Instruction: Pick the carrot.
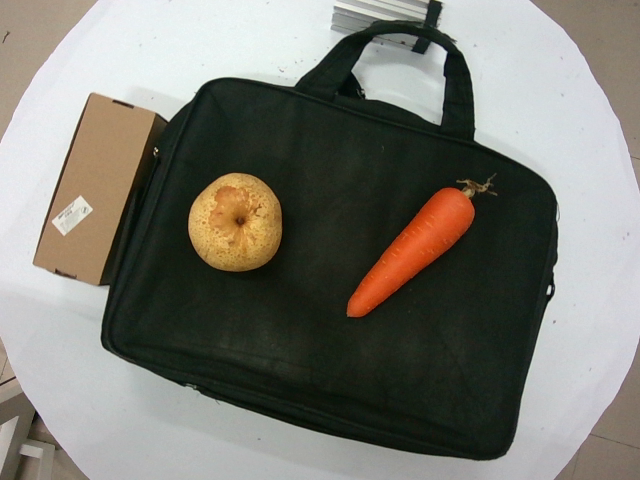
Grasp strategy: vertical